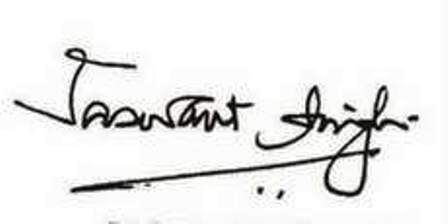
Signature of: jaswant singh